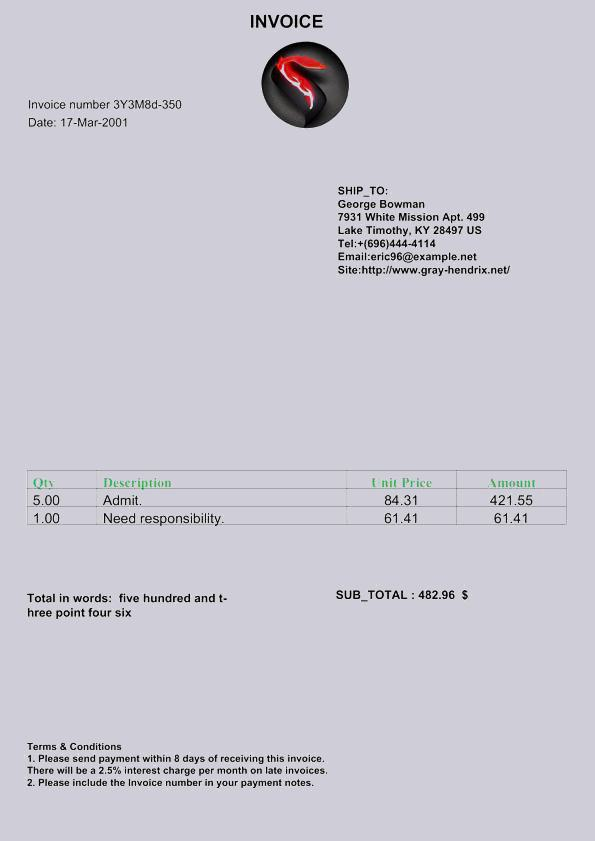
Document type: Invoice